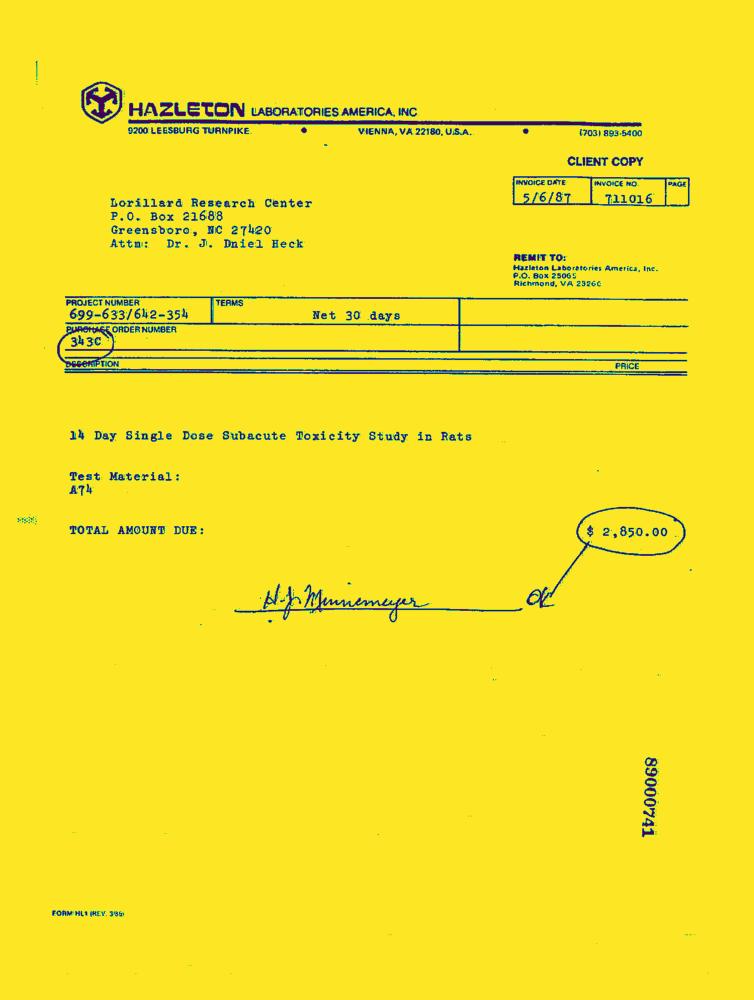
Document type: Invoice-Doc